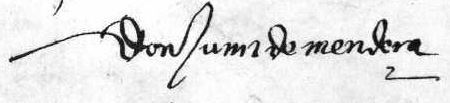
Signature of: juan hurtado de mendoza y tovar